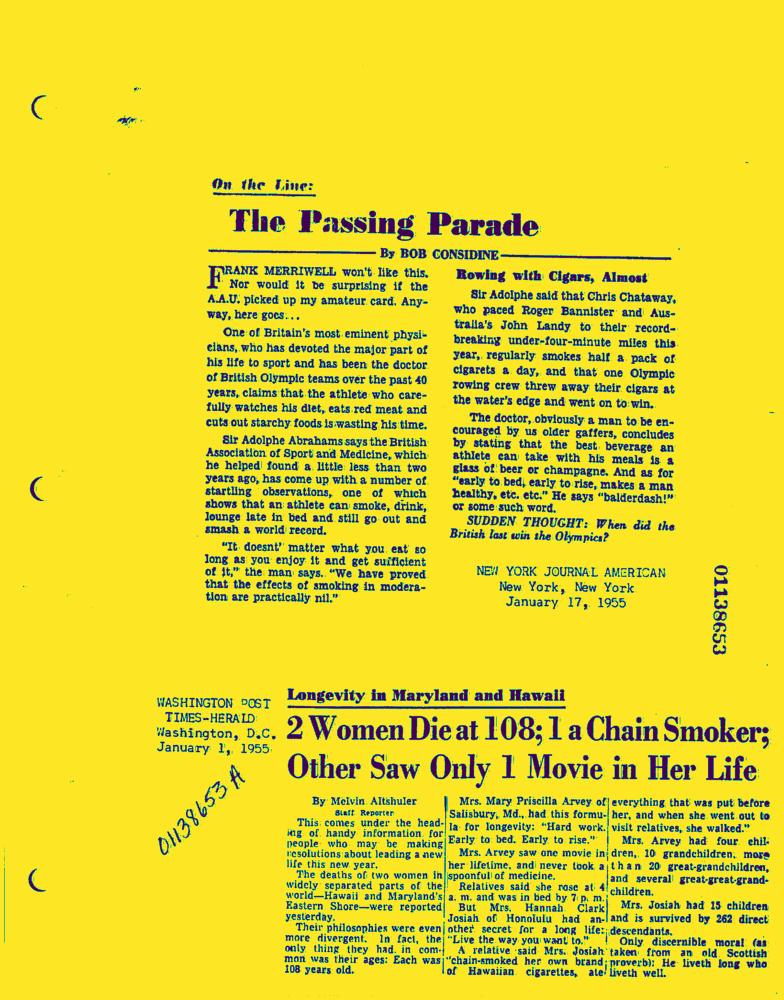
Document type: News-Article